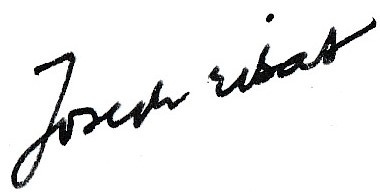
Signature of: joseph ribas